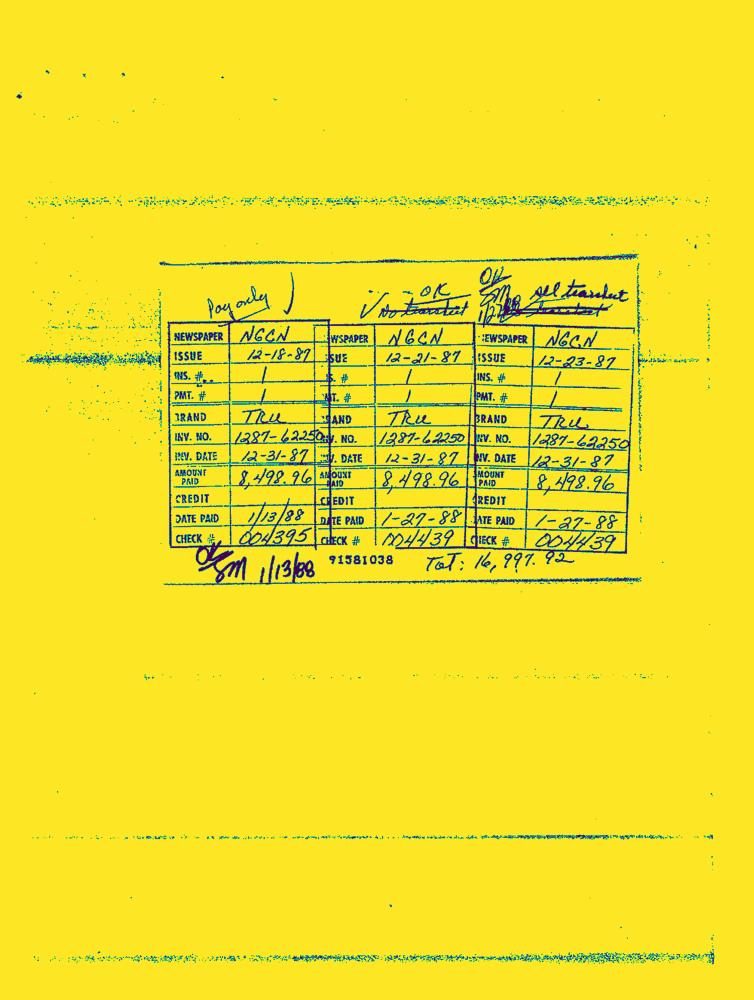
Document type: Invoice-Doc